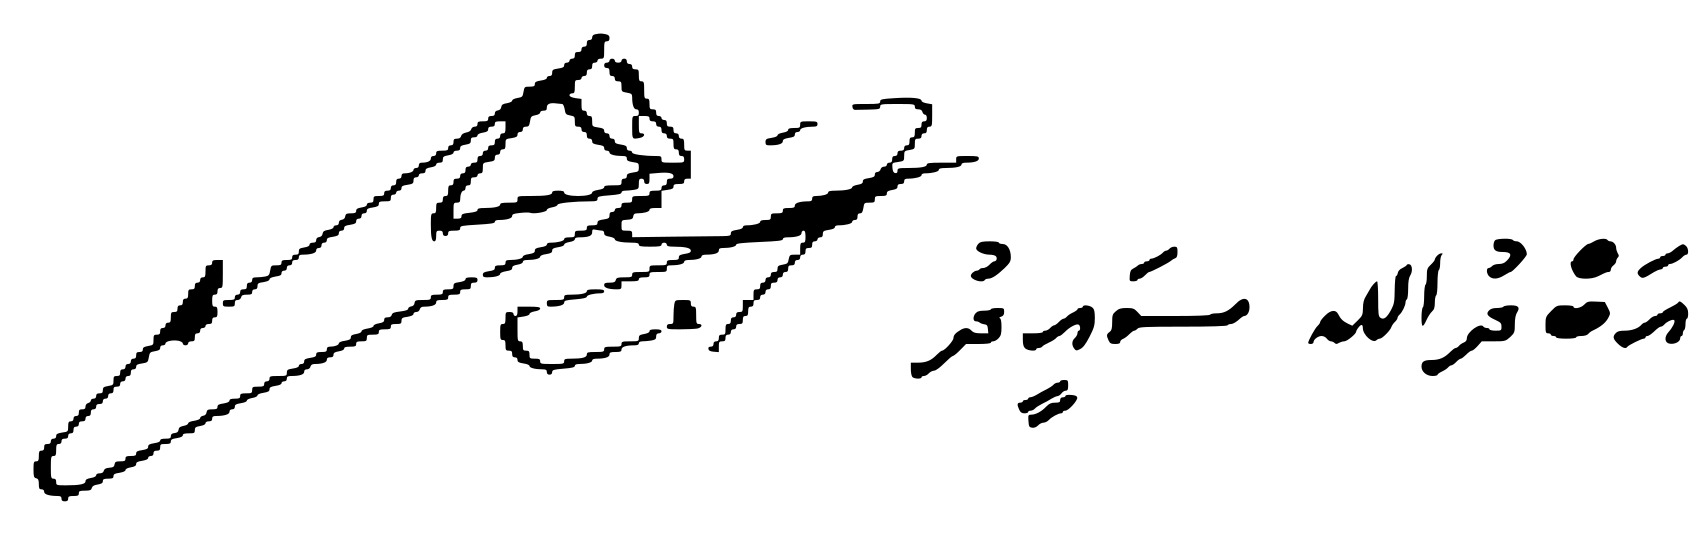
Signature of: abdulla saeed